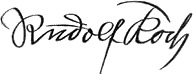
Signature of: rudolf koch